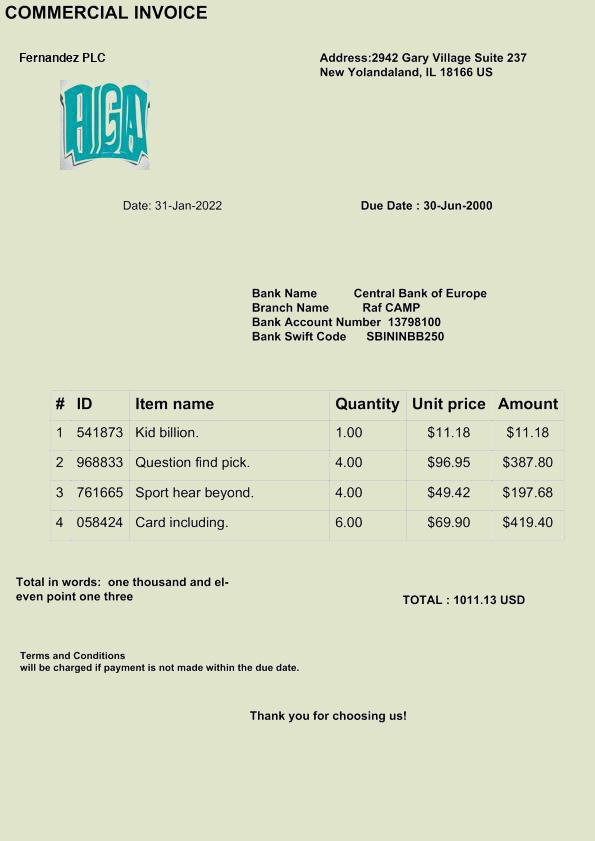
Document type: Invoice